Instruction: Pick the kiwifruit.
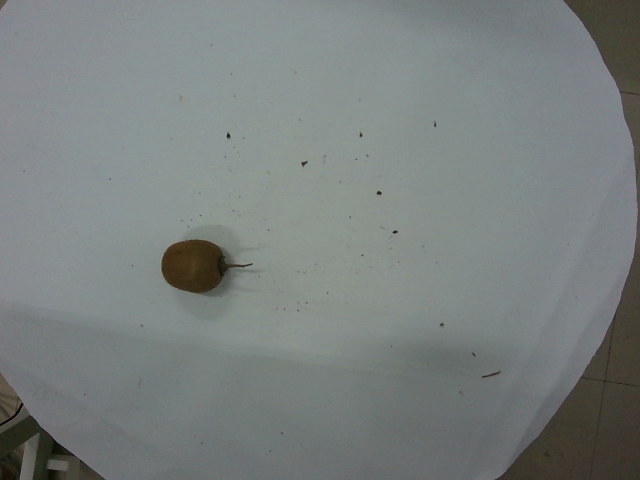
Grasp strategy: vertical